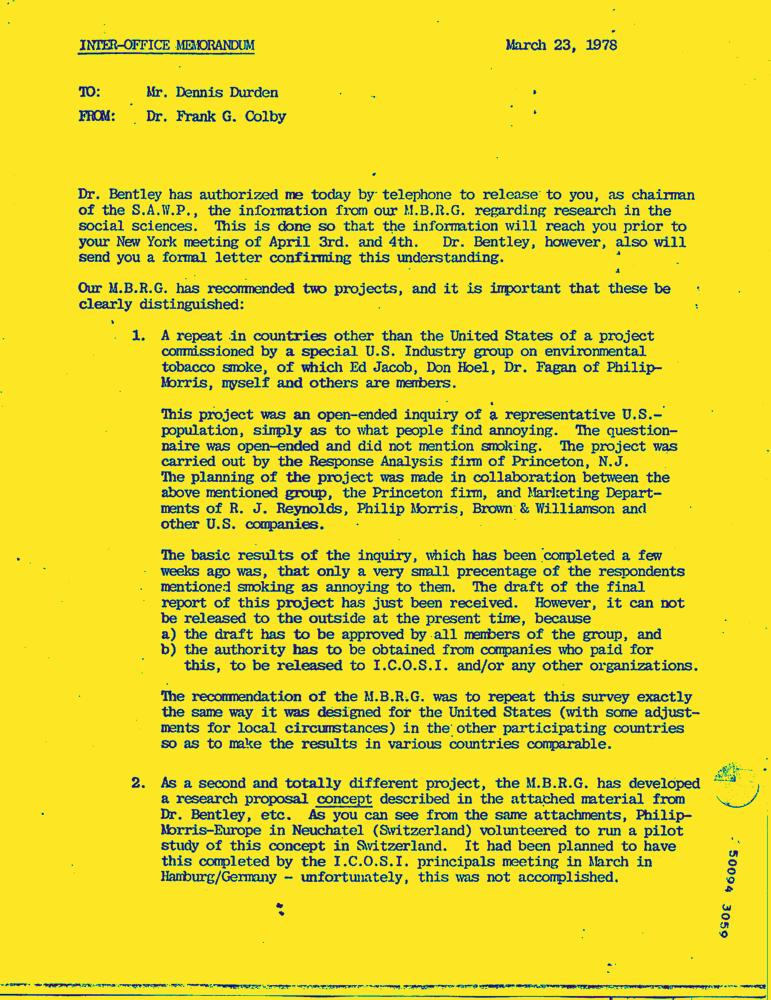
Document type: Letter-Doc